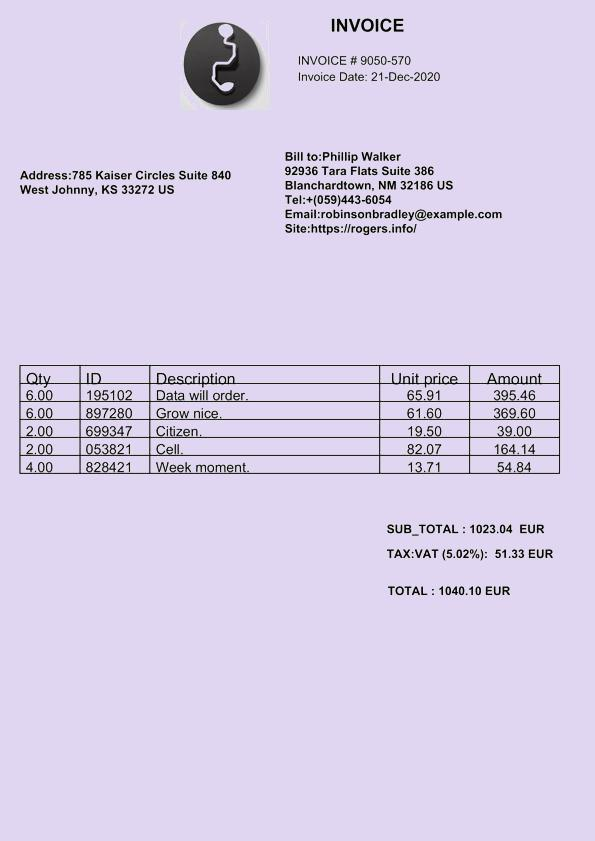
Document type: Invoice